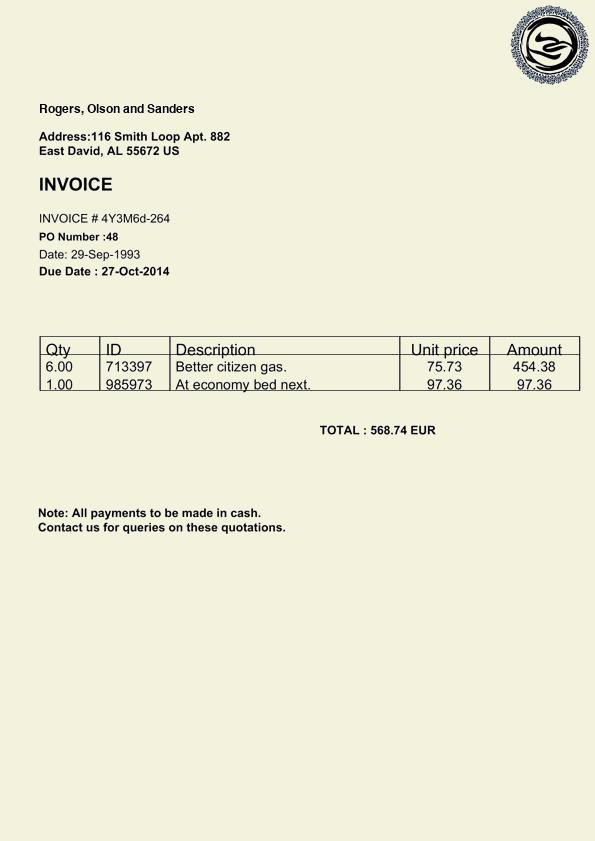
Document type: Invoice